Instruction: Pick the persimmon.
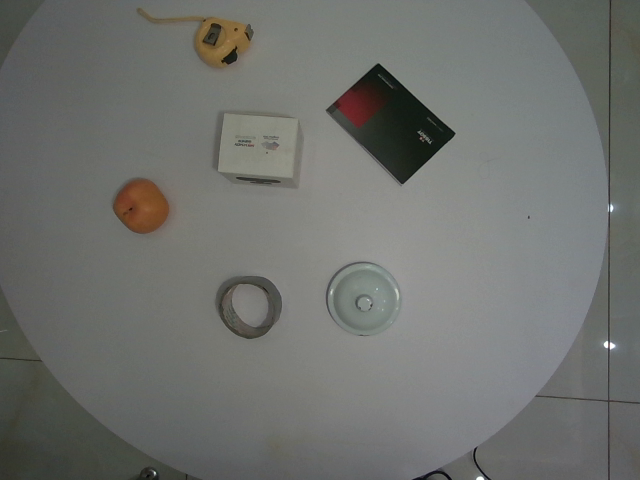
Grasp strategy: vertical